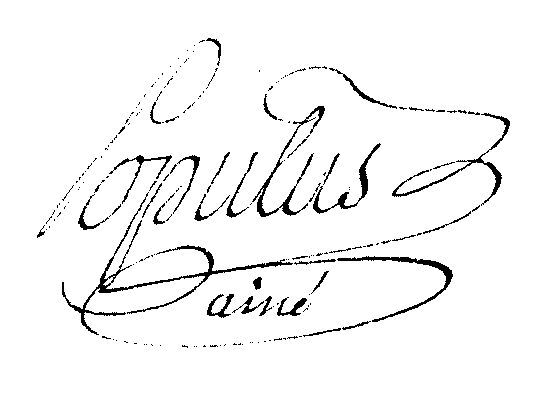
Signature of: marie étienne populus